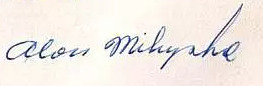
Signature of: alois mikyska